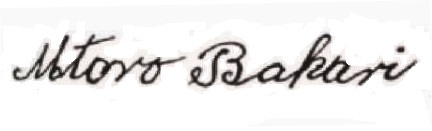
Signature of: mtoro bakari